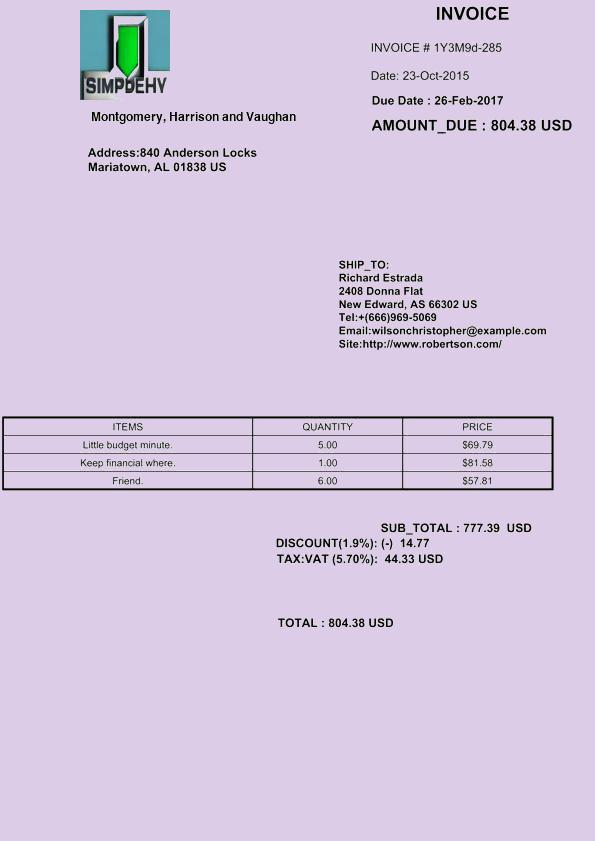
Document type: Invoice